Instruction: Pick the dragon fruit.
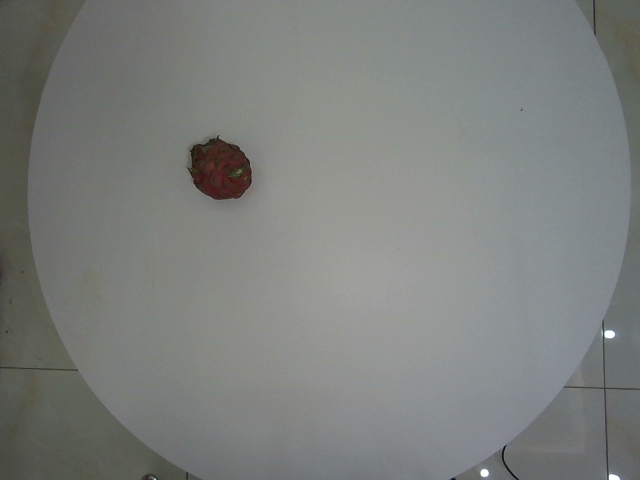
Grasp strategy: vertical